Please extract the written amount, numerical amount, recipient's name, date on the cheque, and the bank's name from the image.
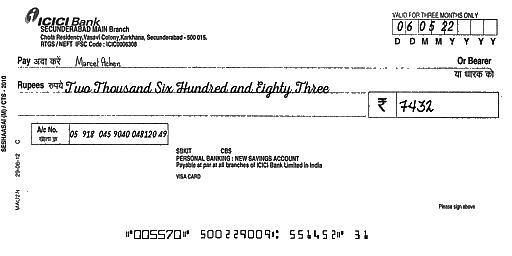
amt_in_words: Two Thousand Six Hundred and Eighty Three
amt_in_figures: 7432
payee_name: Marcel Achen
bank_name: ICICI Bank
cheque_date: 06/05/22